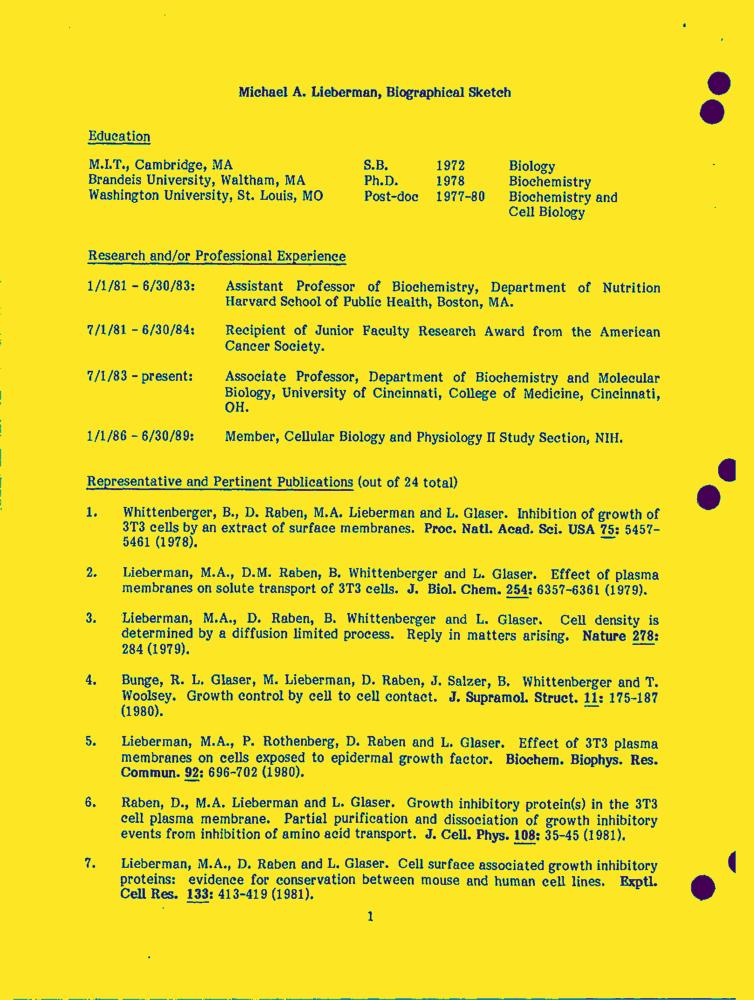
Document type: Resume-Doc